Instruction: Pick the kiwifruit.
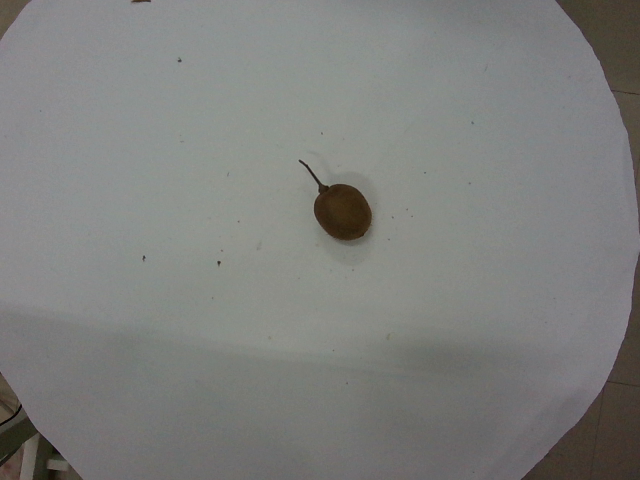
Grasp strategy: vertical